Question: What could the diagnosis suggest?
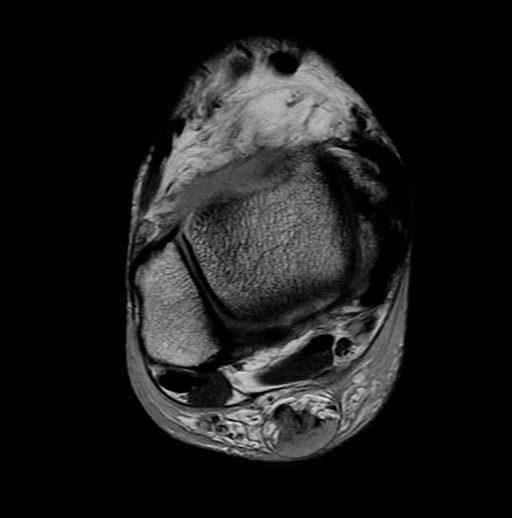
Answer: The possible diagnosis includes Complete Achilles tendon tear.